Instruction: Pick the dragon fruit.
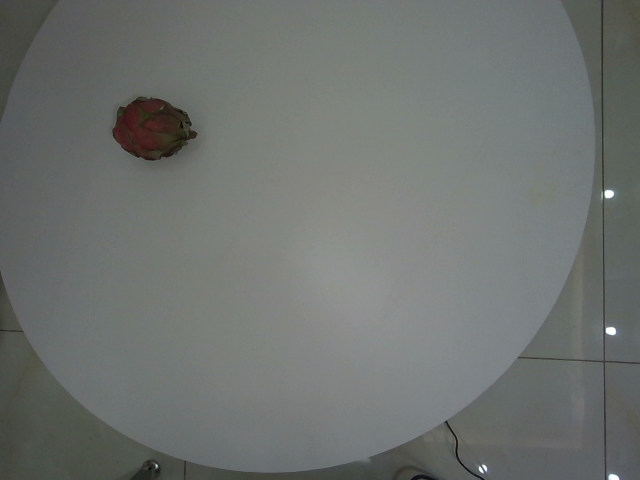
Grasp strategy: vertical